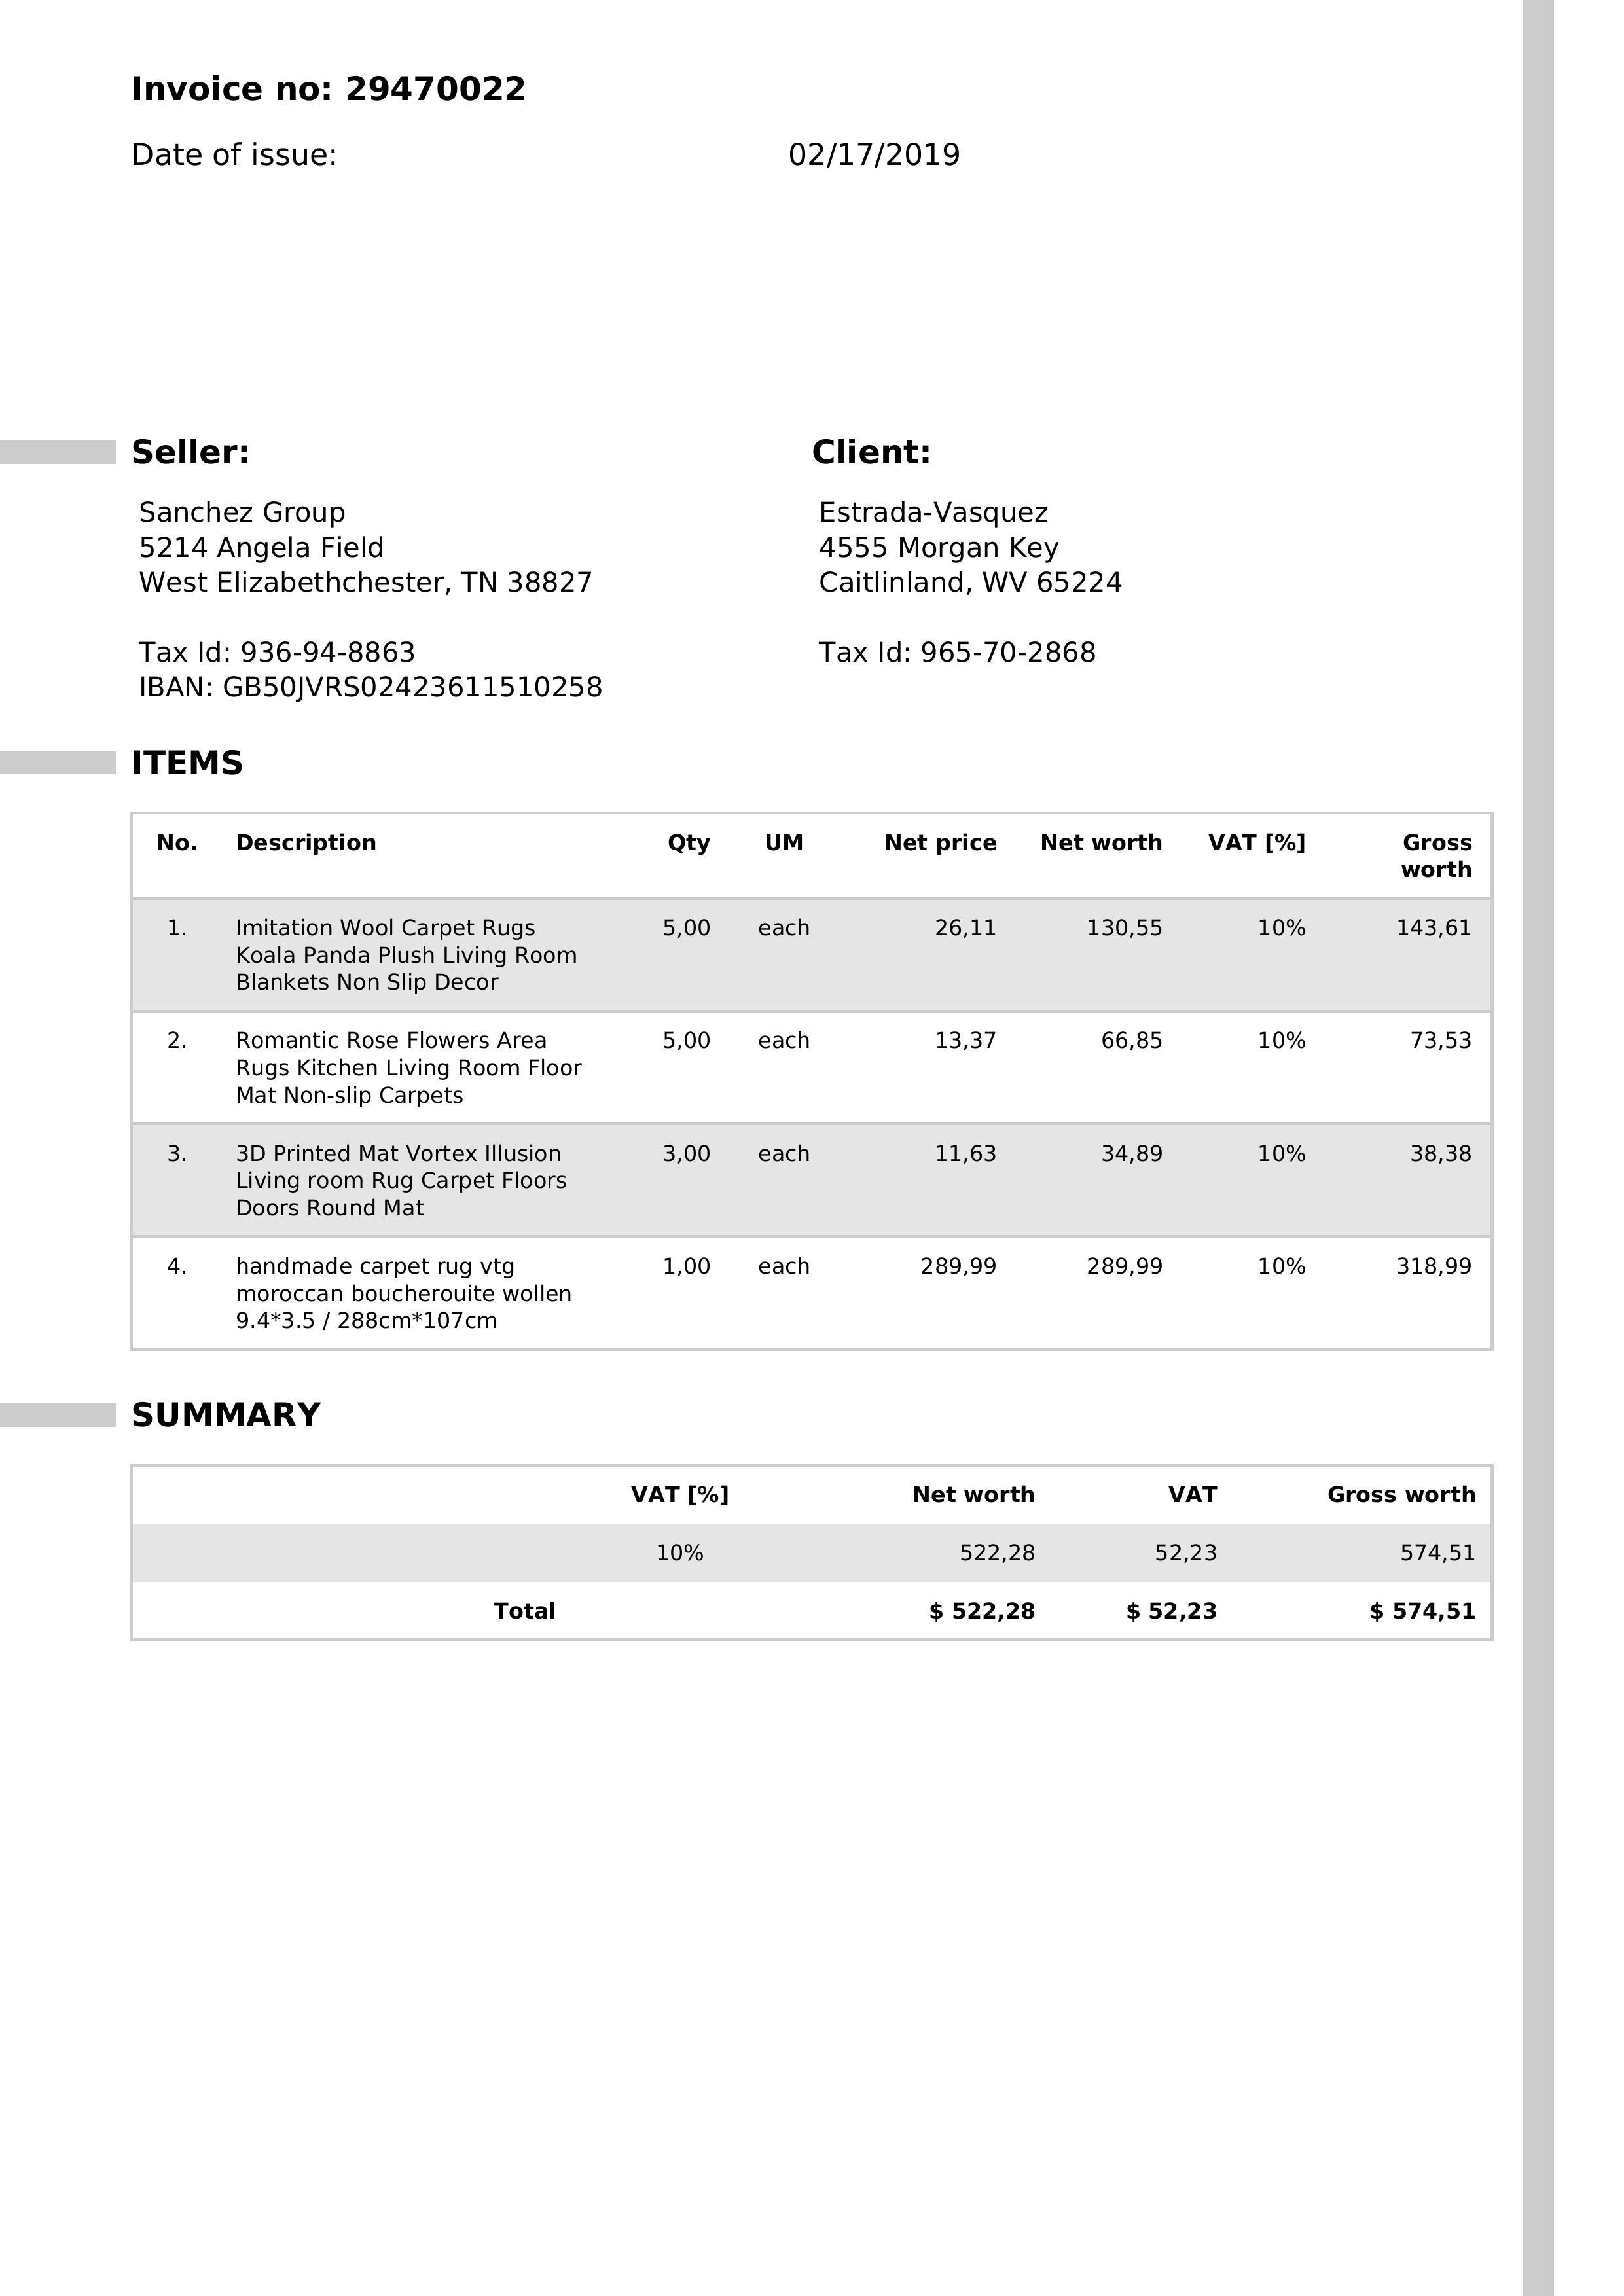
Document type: Invoice